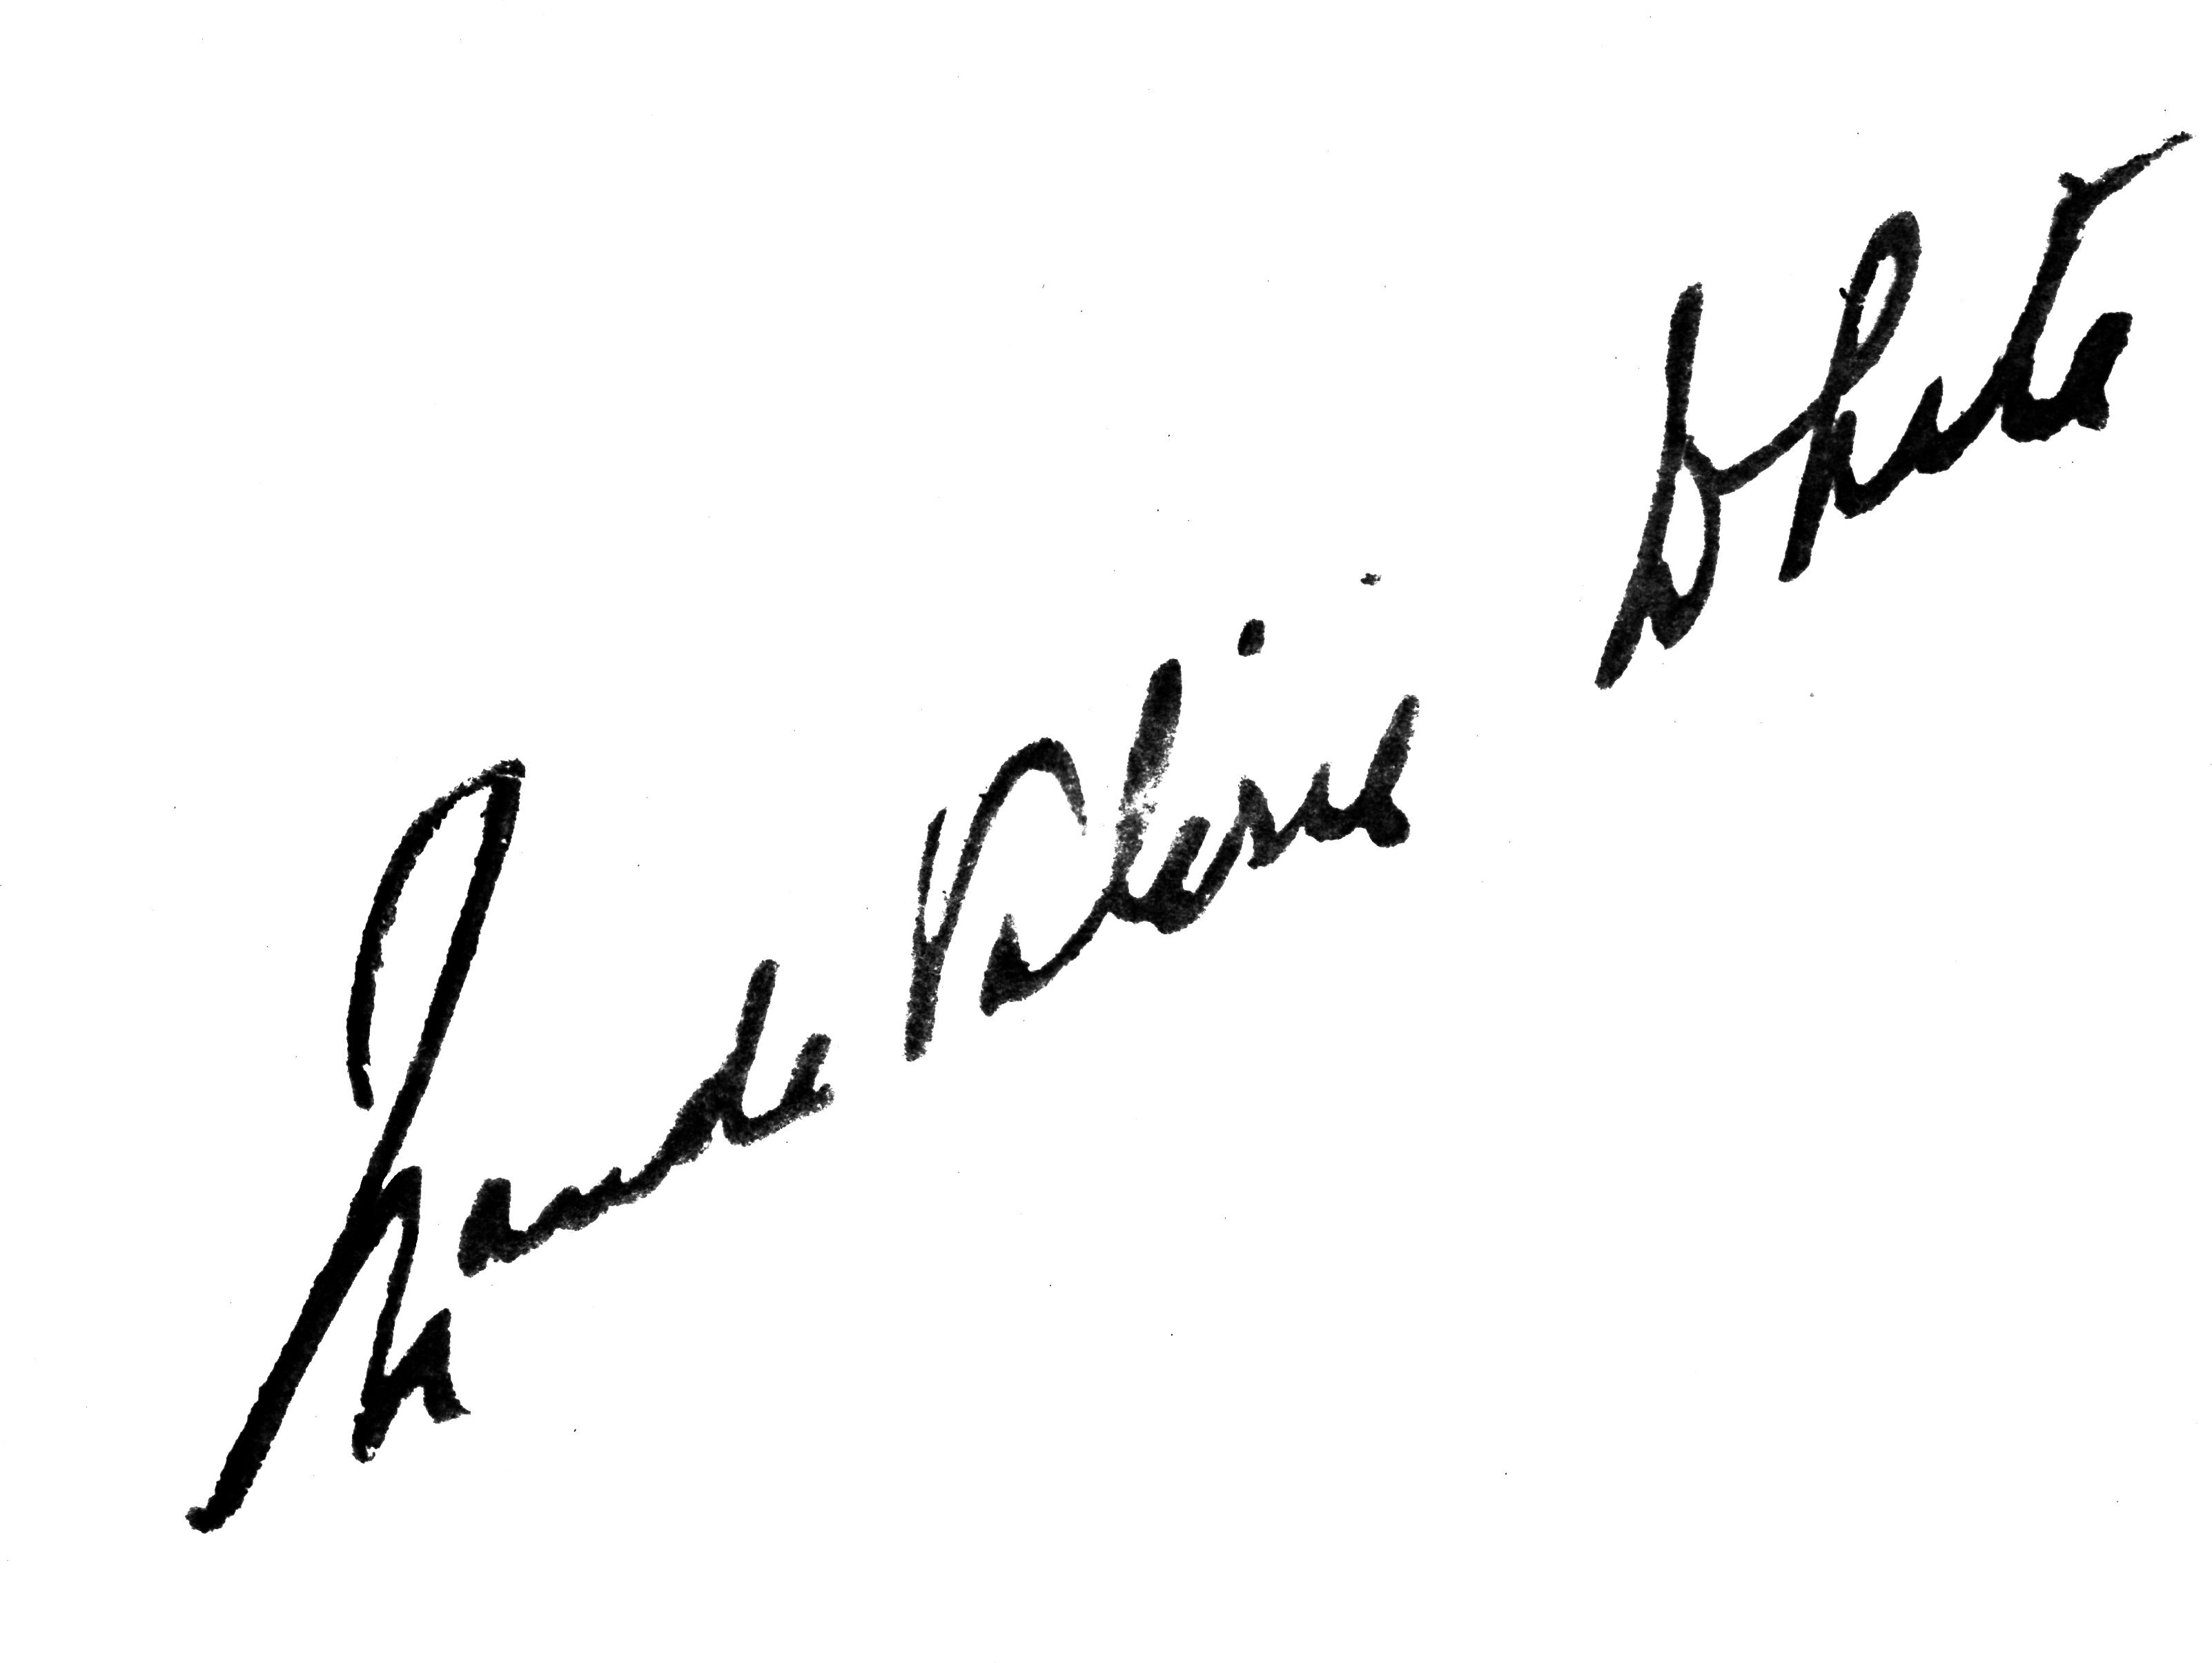
Signature of: maude valérie white